Question: Describe the condition in detail:
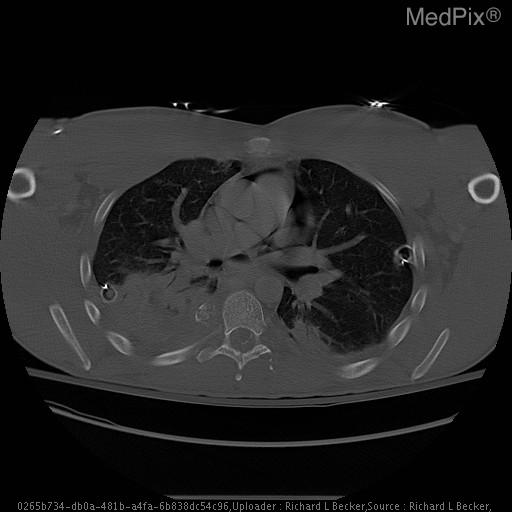
Answer: The disease is discussed as: Pneumopericardium is defined as air with the pericardial sac. It is an uncommon finding and the exact mechanism is still not well understood although it is an associated complication of existing pneumothorax or pneumomediastinum. It may occur in patients with barotrauma seondary to a blast injury or from valsalva maneuver. It can also be idiopathic and should be considered as a potential source of chest pain, especially if no trauma is present. It is important to recognize because it can result in cardiac tamponade for which the treatment is either surgical with needle drainage or close observation because they can spontaneously resolve.